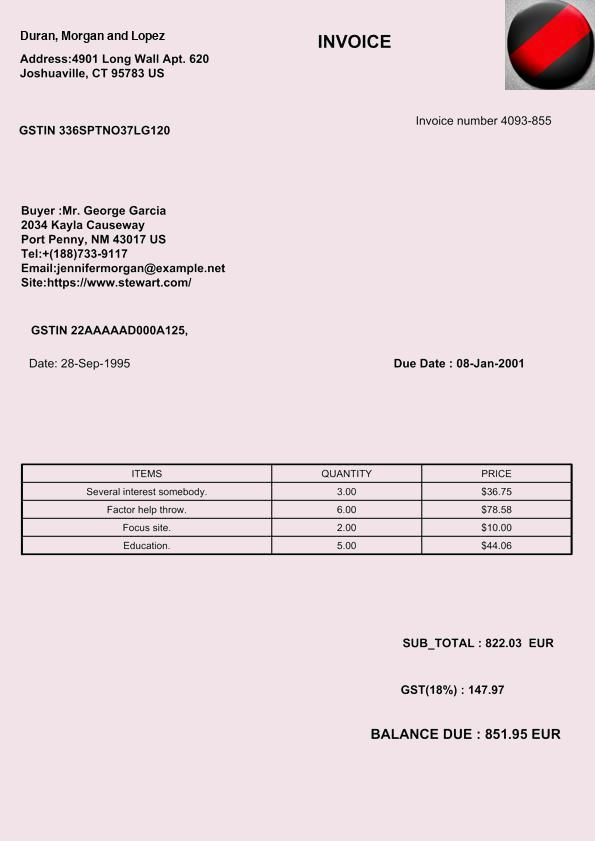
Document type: Invoice